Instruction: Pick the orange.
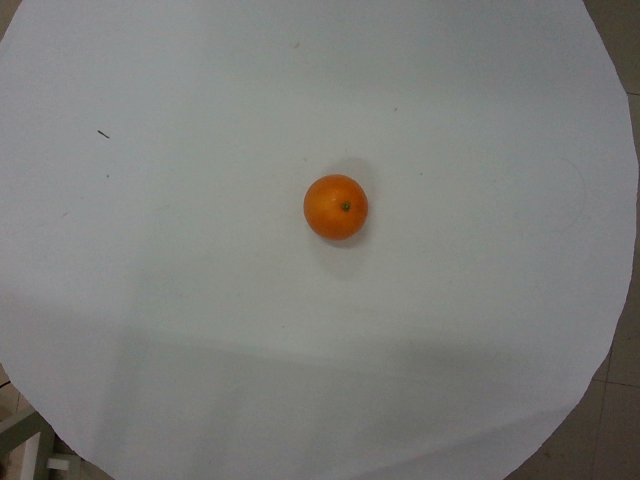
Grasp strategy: vertical